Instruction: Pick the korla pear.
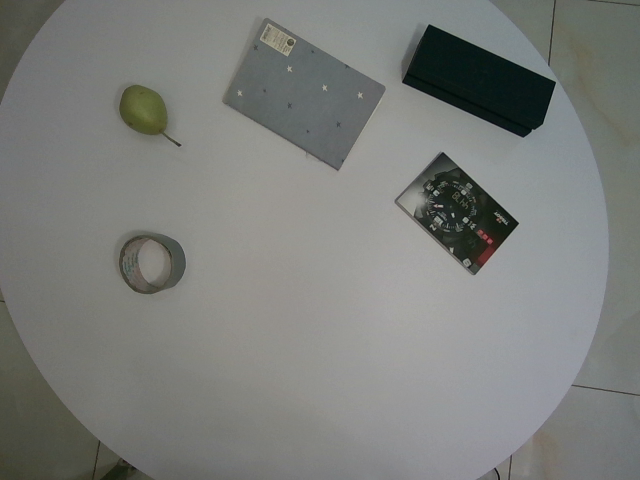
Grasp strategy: vertical